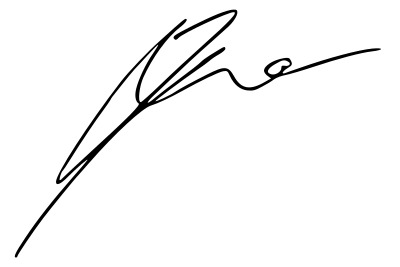
Signature of: marcin krupa